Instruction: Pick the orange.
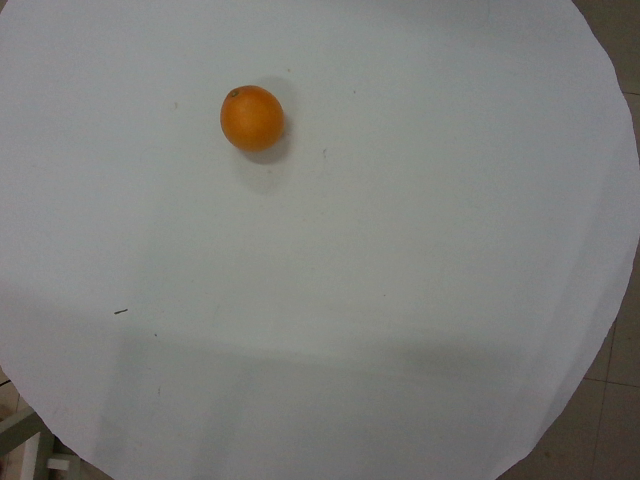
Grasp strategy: vertical